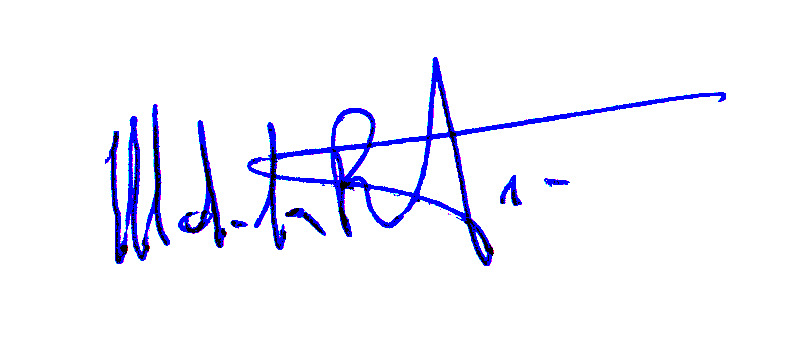
Signature of: jean claude de la royère